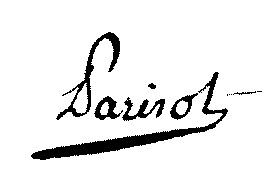
Signature of: jean nicolas jacques parisot